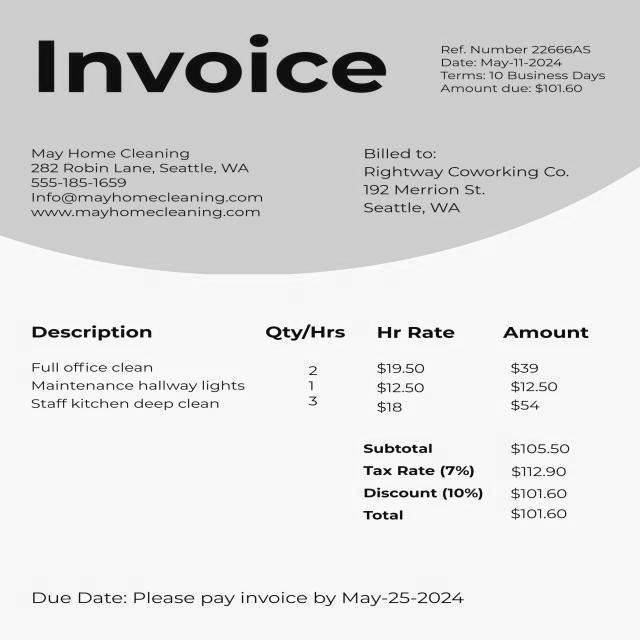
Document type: Invoice